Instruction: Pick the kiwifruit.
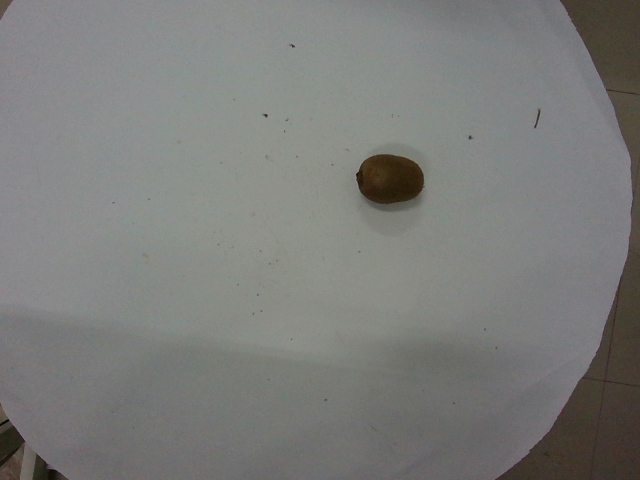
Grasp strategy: vertical